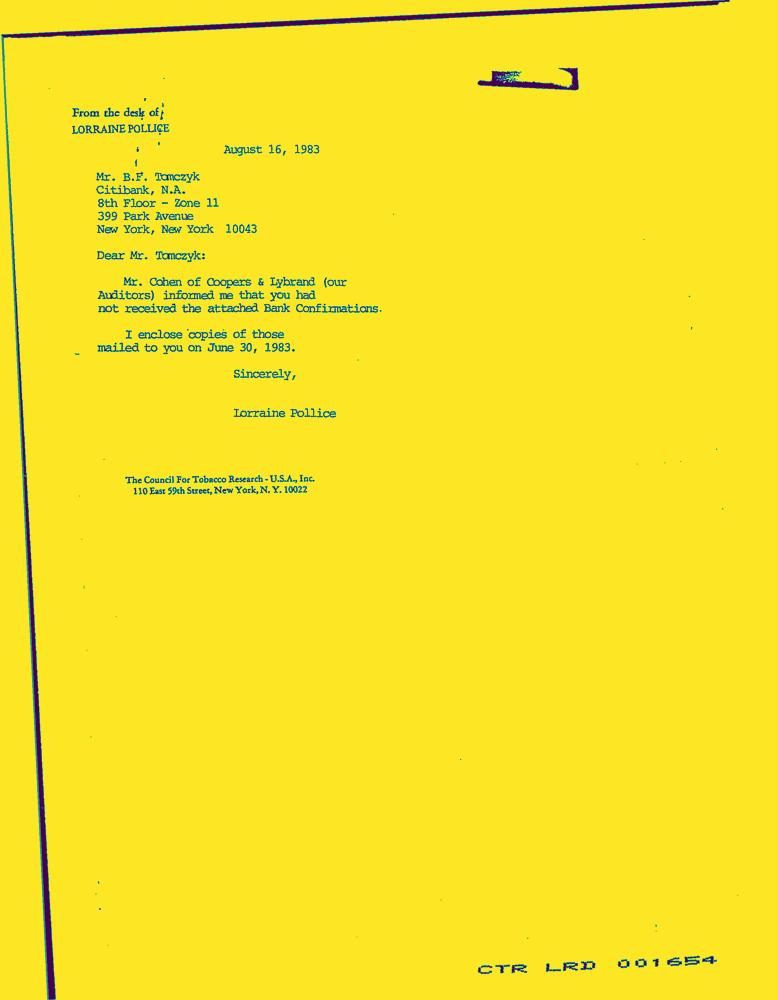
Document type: Letter-Doc